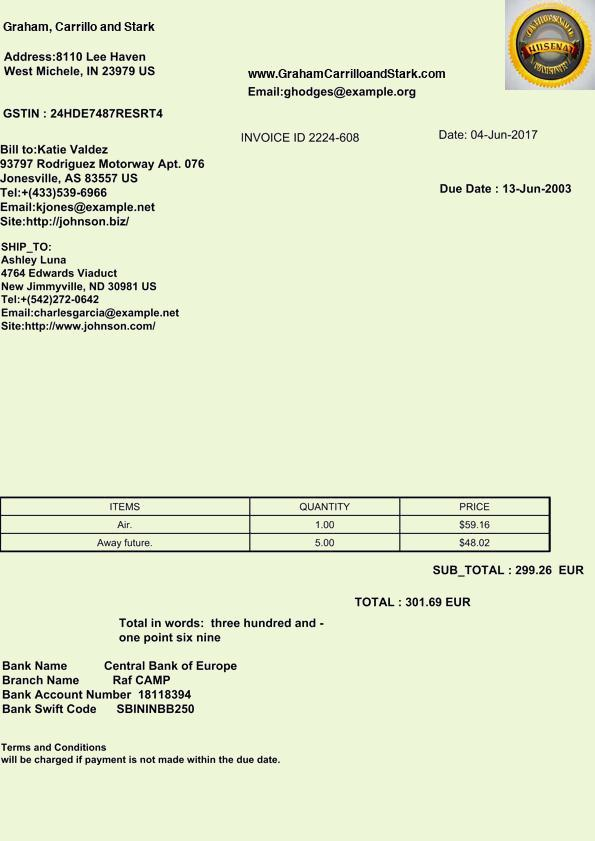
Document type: Invoice